Question: What is the name of the tenant mentioned in the document?
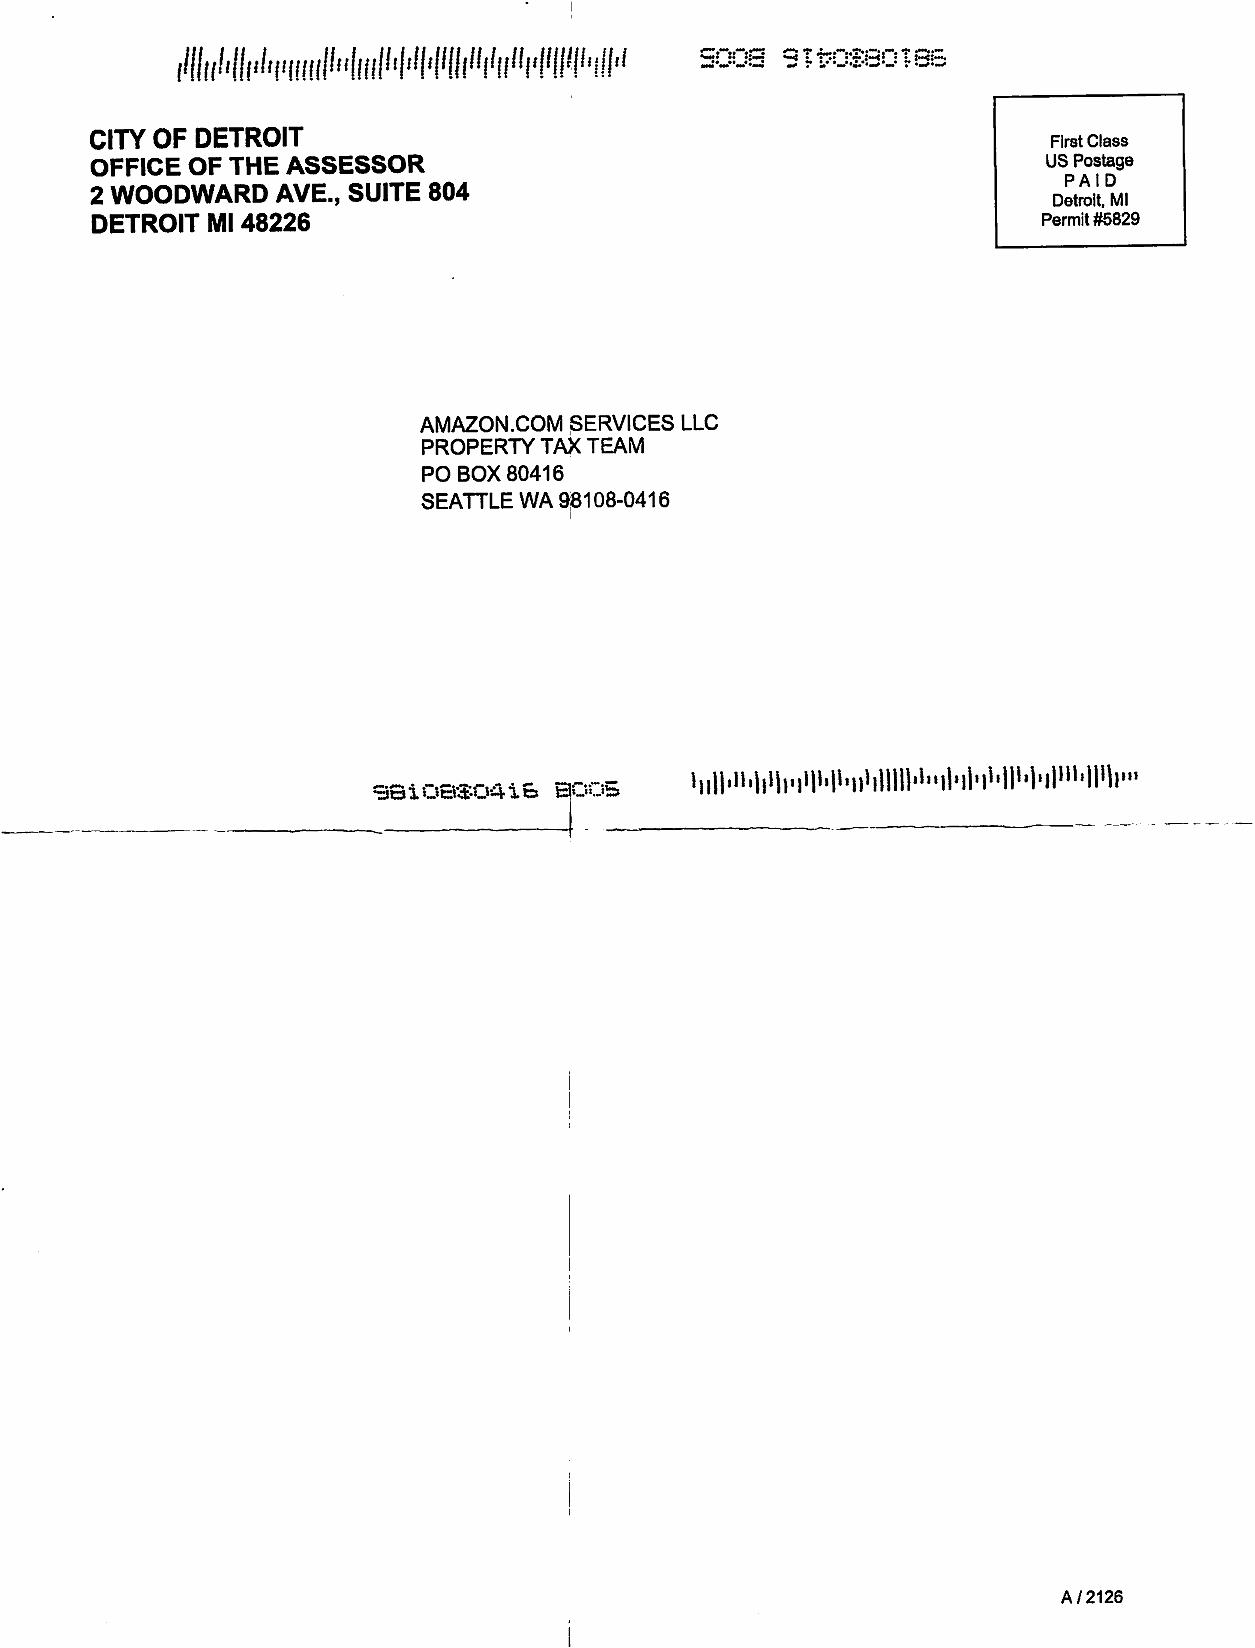
Answer: "Amazon.com Services LLC"